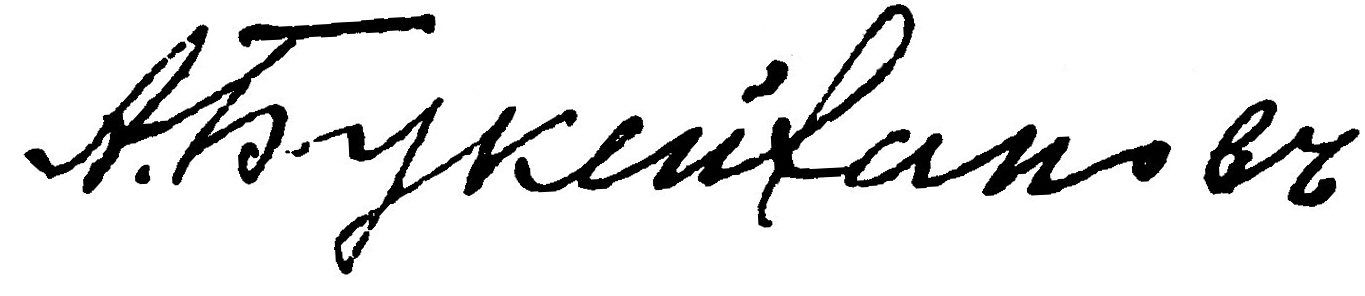
Signature of: älihan bökeihan